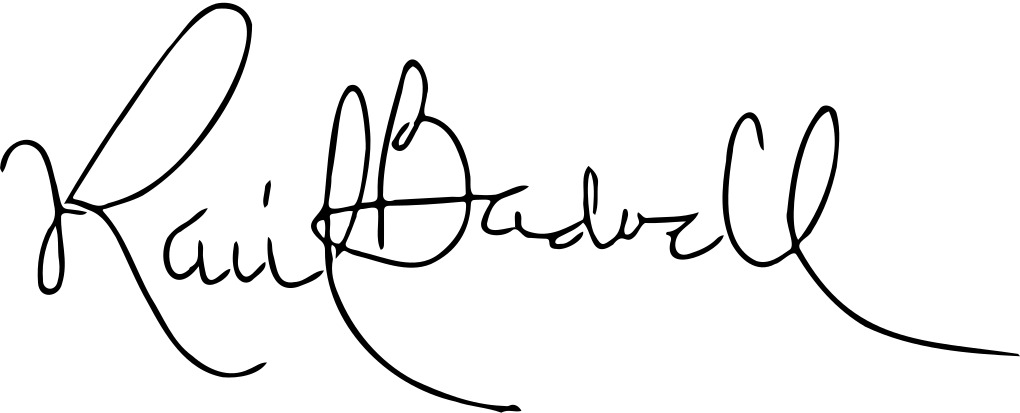
Signature of: raúl isaías baduel